Question: How is the property described in the document?
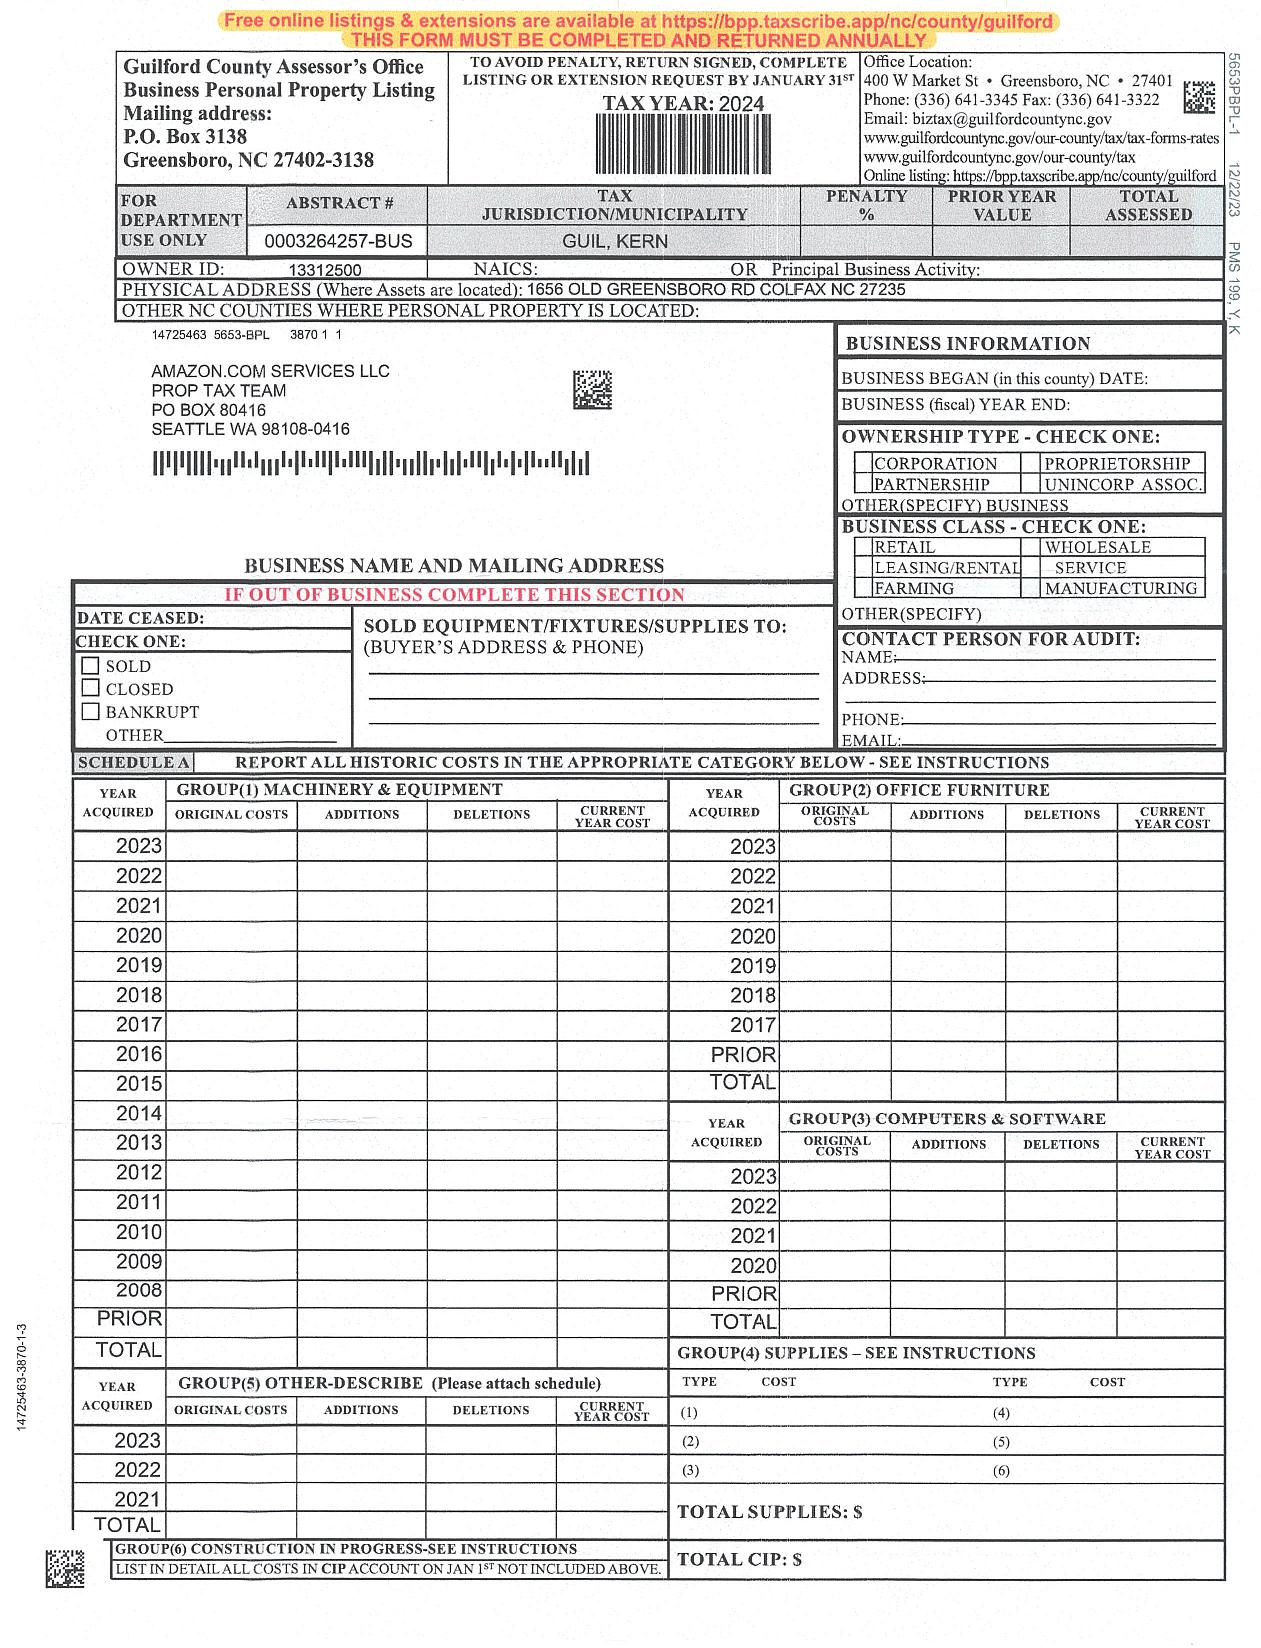
Answer: "NAICS: OR Principal Business Activity:"